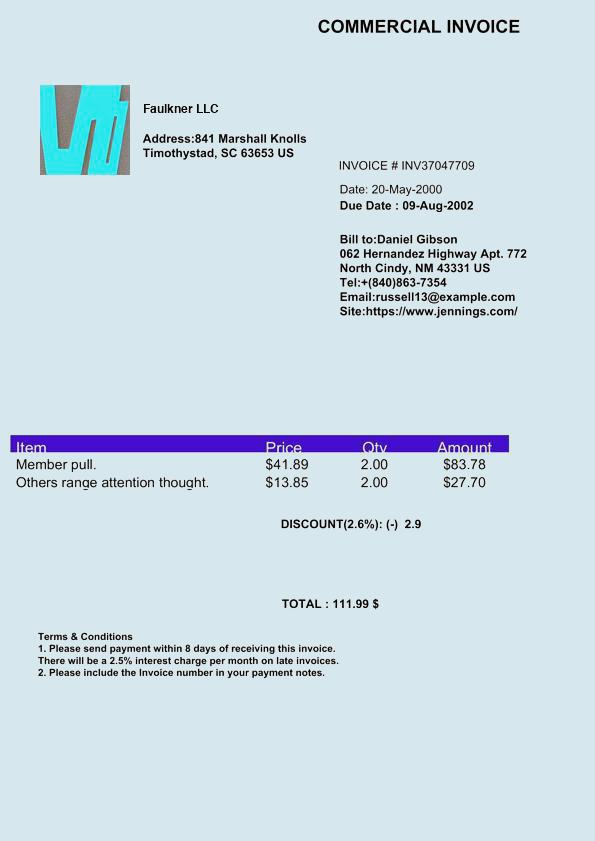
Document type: Invoice